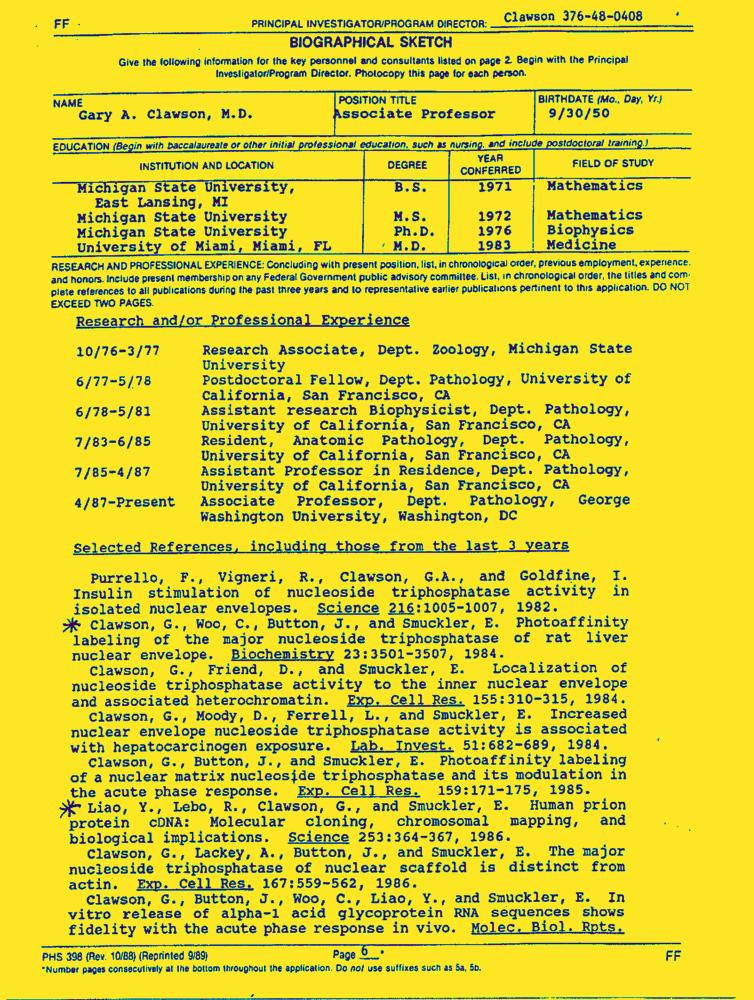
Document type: Resume-Doc